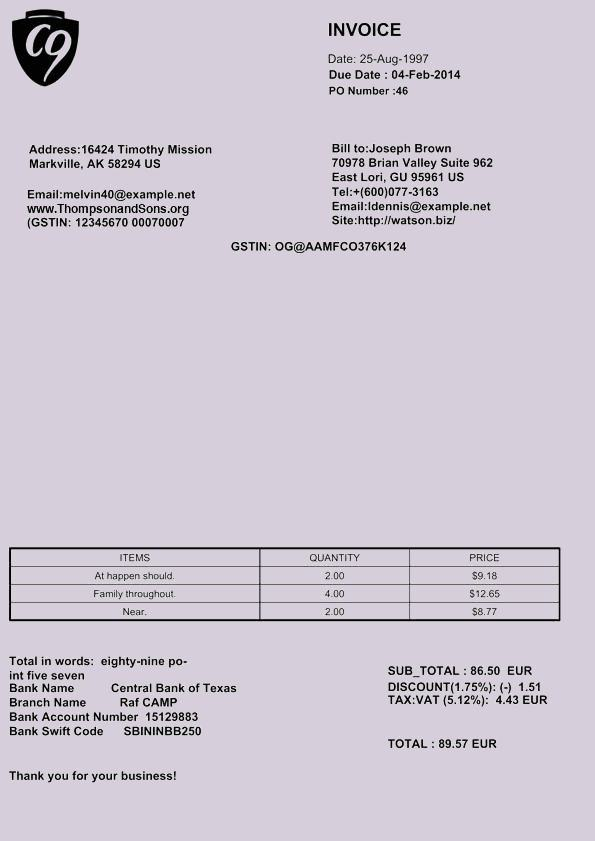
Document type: Invoice